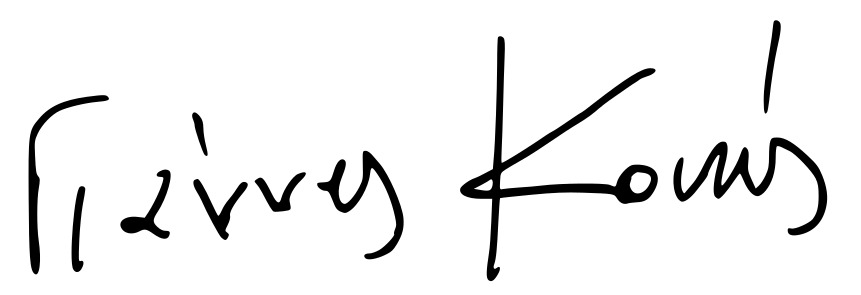
Signature of: yannis kondos